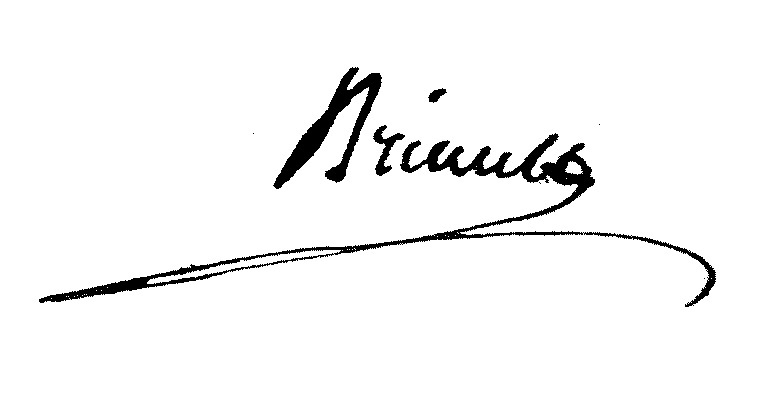
Signature of: jacques briault